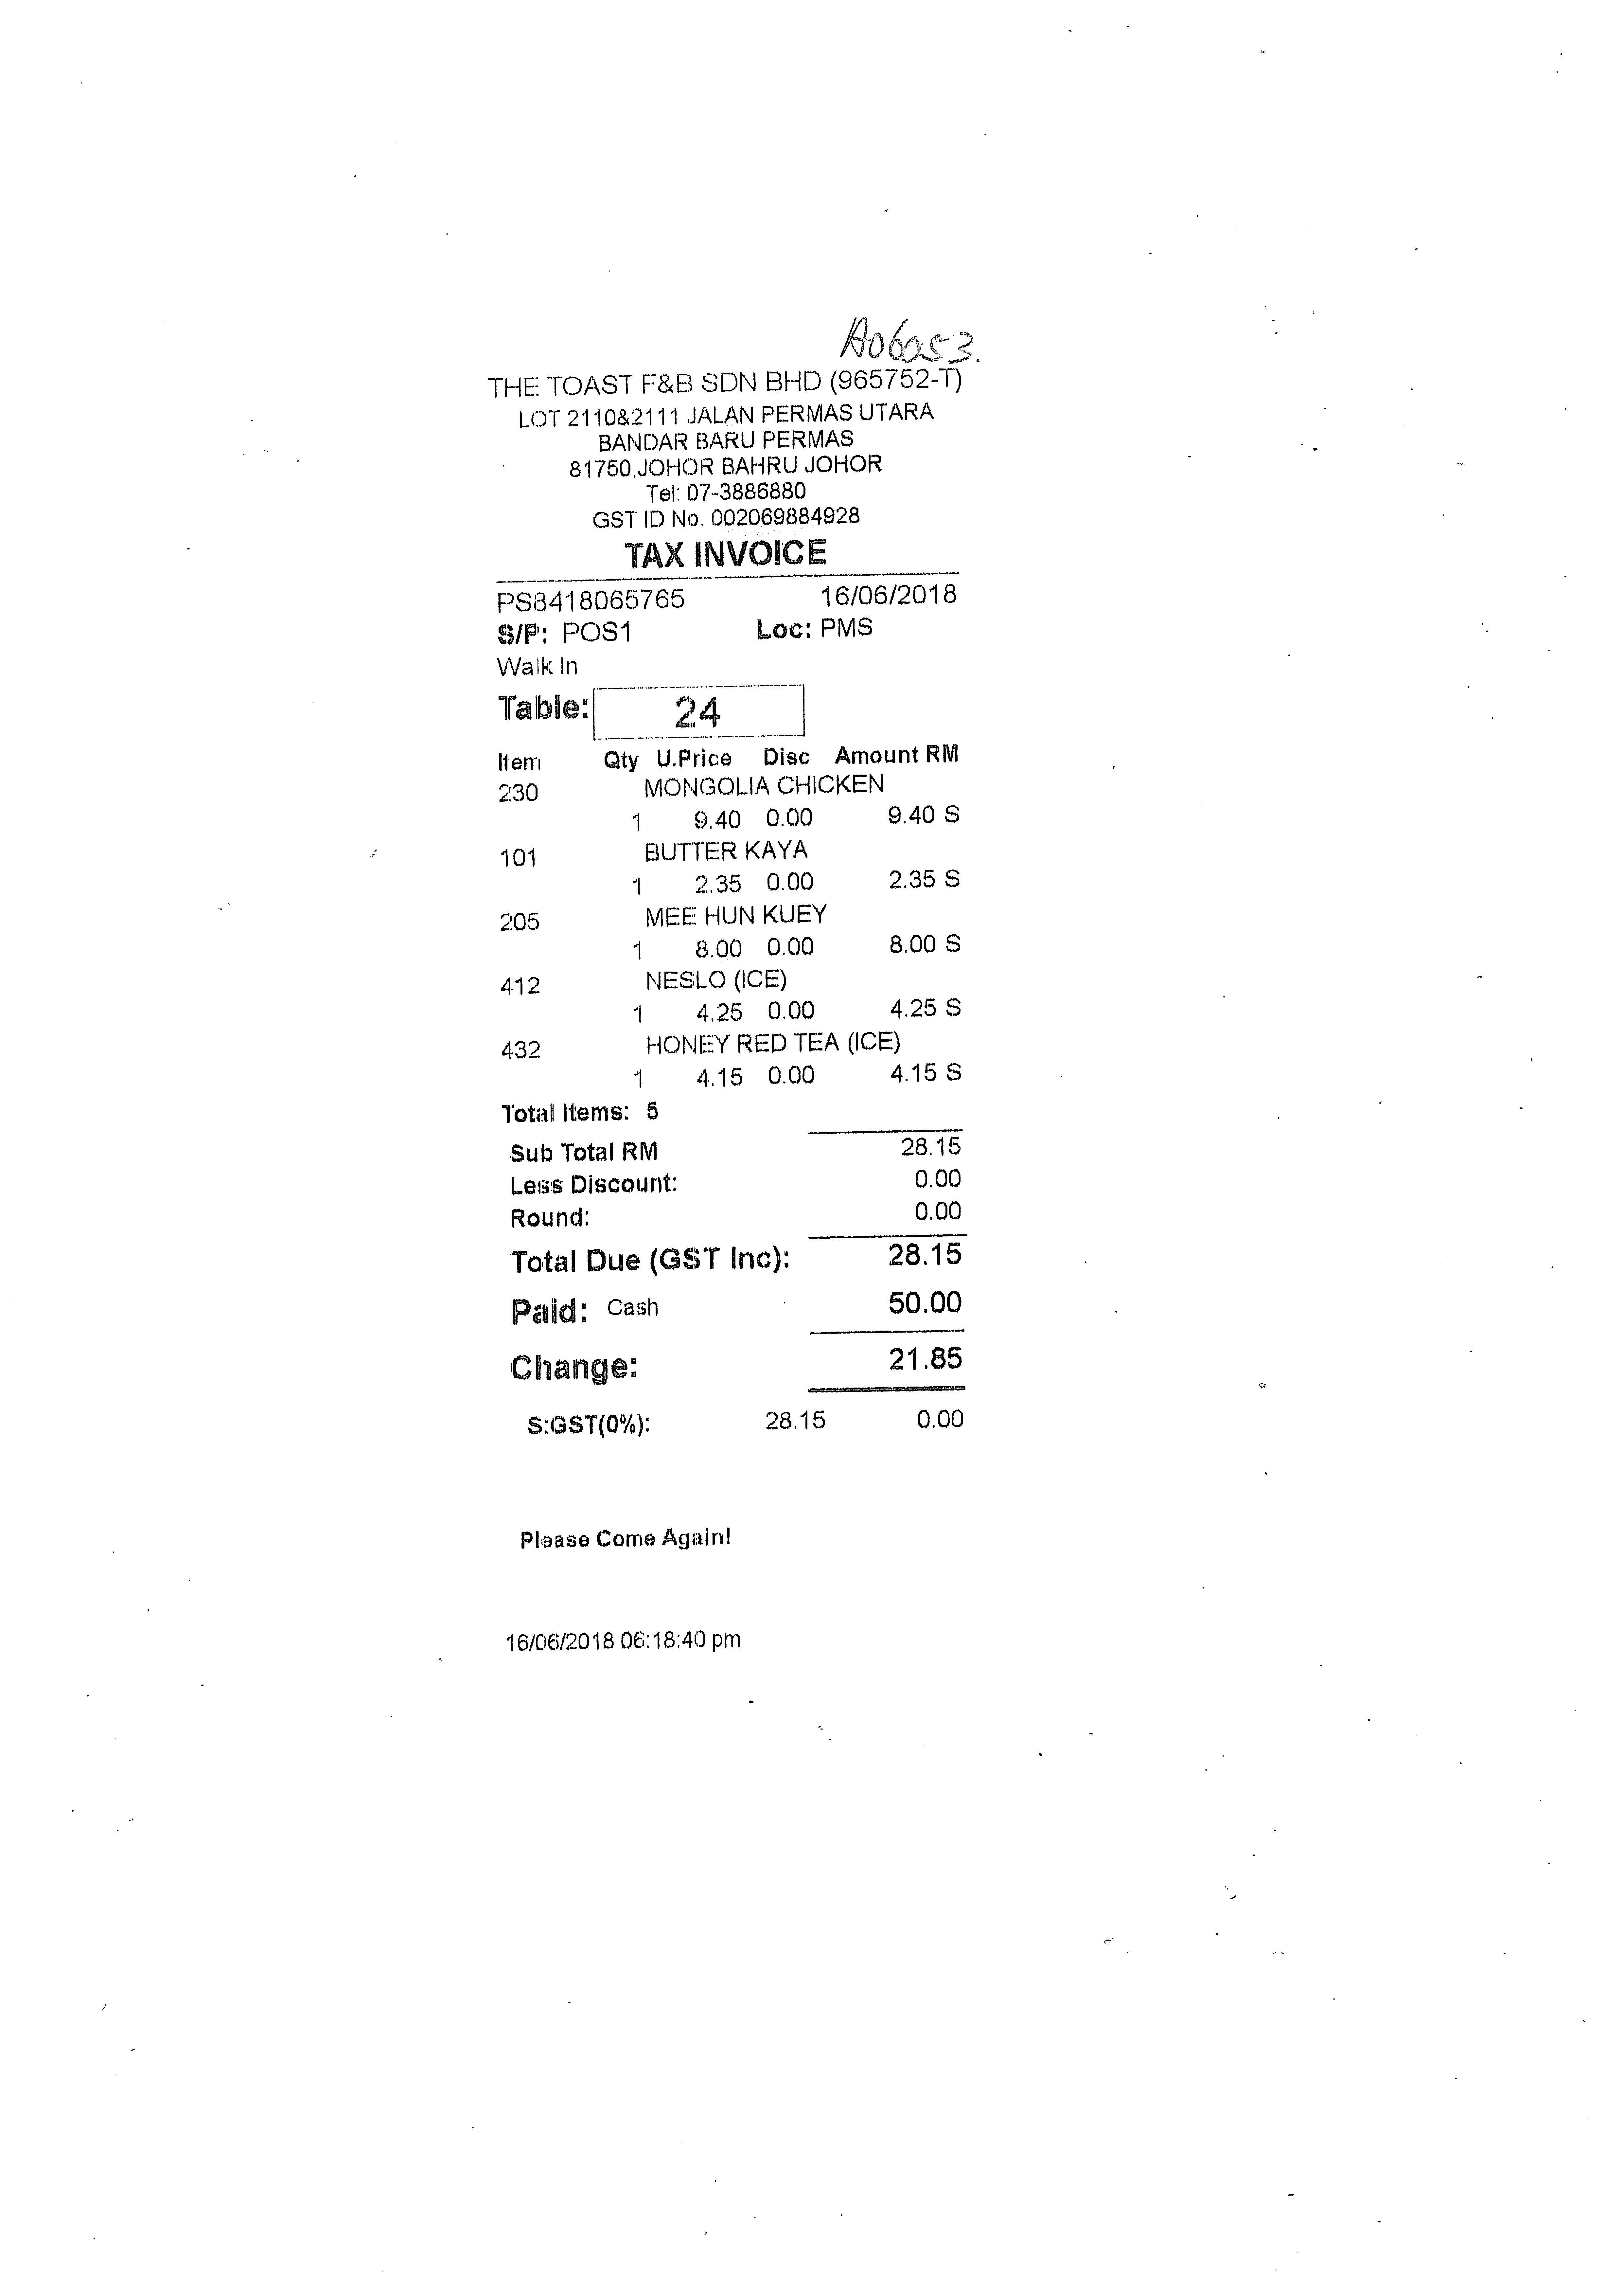
THE TOAST F&B SDN BHD (965752-T)
LOT 2110&2111 JALAN PERMAS UTARA
BANDAR BARU PERMAS
81750,JOHOR BAHRU JOHOR
TEL: 07-3886880
GST ID NO. 002069884928
TAX INVOICE
PS8418065765
S/P: POS1
WALK IN
TABLE:
16/06/2018
LOC: PMS
24
ITEM
QTY
U.PRICE
DISC
AMOUNT RM
230
MONGOLIA CHICKEN
1
9.40
0.00
9.40 S
101
BUTTER KAYA
1
2.35
0.00
2.35 S
205
MEE HUN KUEY
1
8.00
0.00
8.00 S
412
NESLO (ICE)
1
4.25
0.00
4.25 S
432
HONEY RED TEA (ICE)
1
4.15
0.00
4.15 S
TOTAL ITEMS: 5
SUB TOTAL RM
LESS DISCOUNT:
ROUND:
TOTAL DUE (GST INC):
PAID: CASH
CHANGE:
S:GST(0%):
28.15
0.00
0.00
28.15
50.00
21.85
28.15
0.00
PLEASE COME AGAIN!
16/06/2018 06:18:40 PM